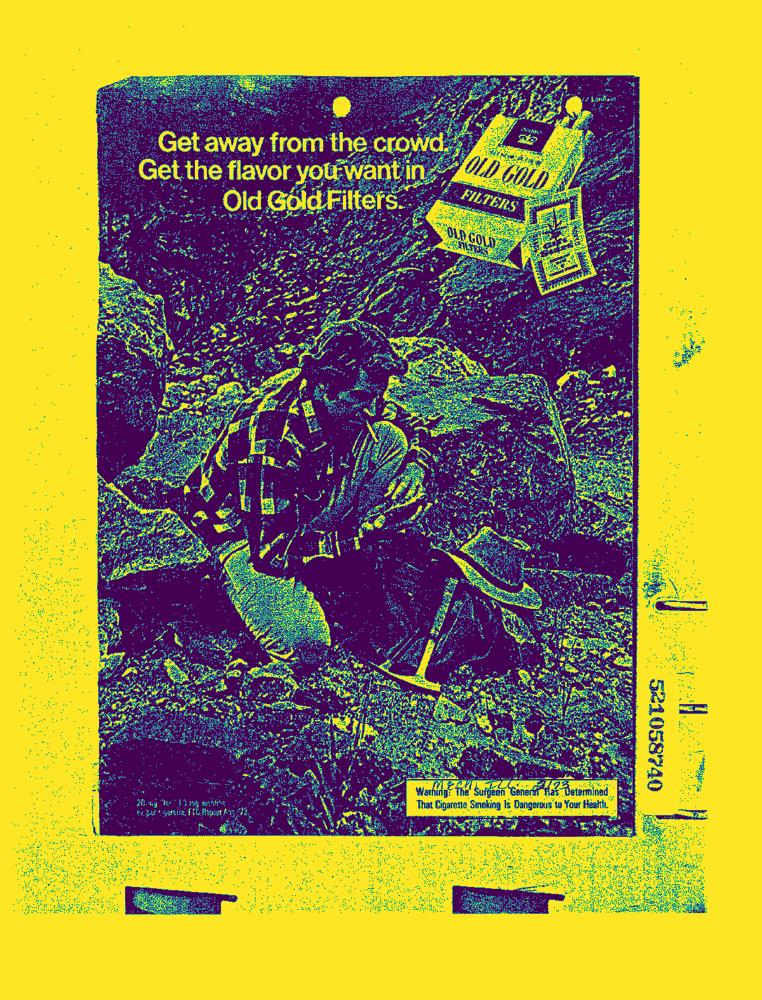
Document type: AD